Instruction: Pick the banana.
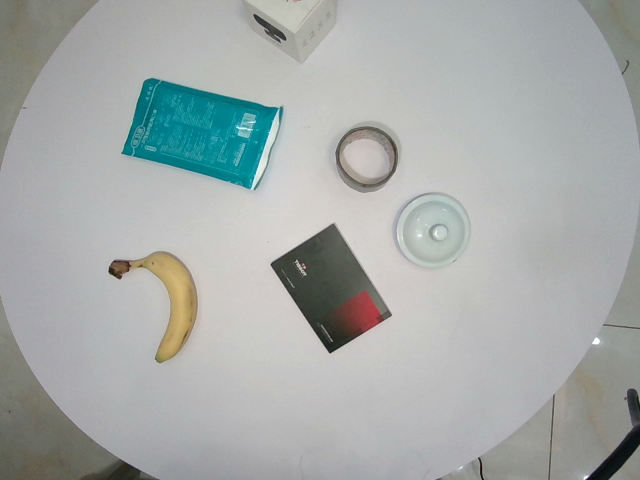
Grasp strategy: vertical